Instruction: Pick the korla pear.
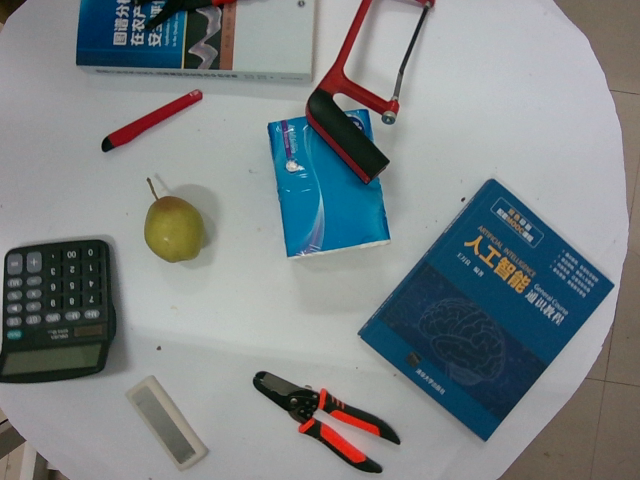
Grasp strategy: vertical